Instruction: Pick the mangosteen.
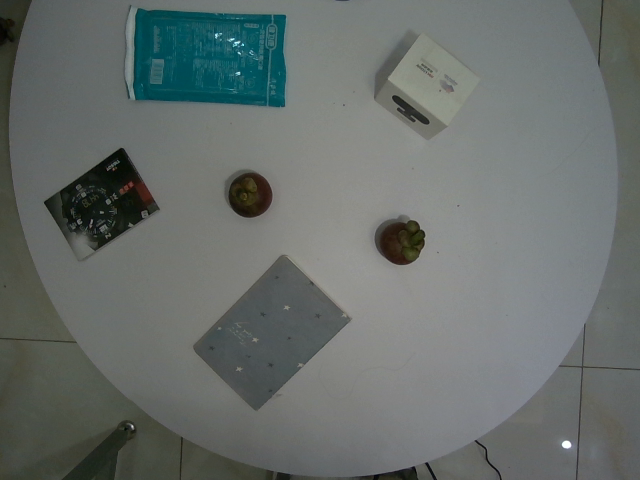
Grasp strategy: vertical